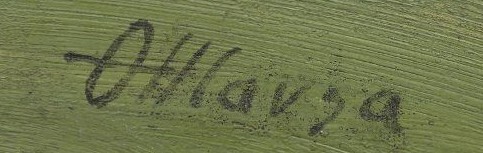
Signature of: oldřich hlavsa